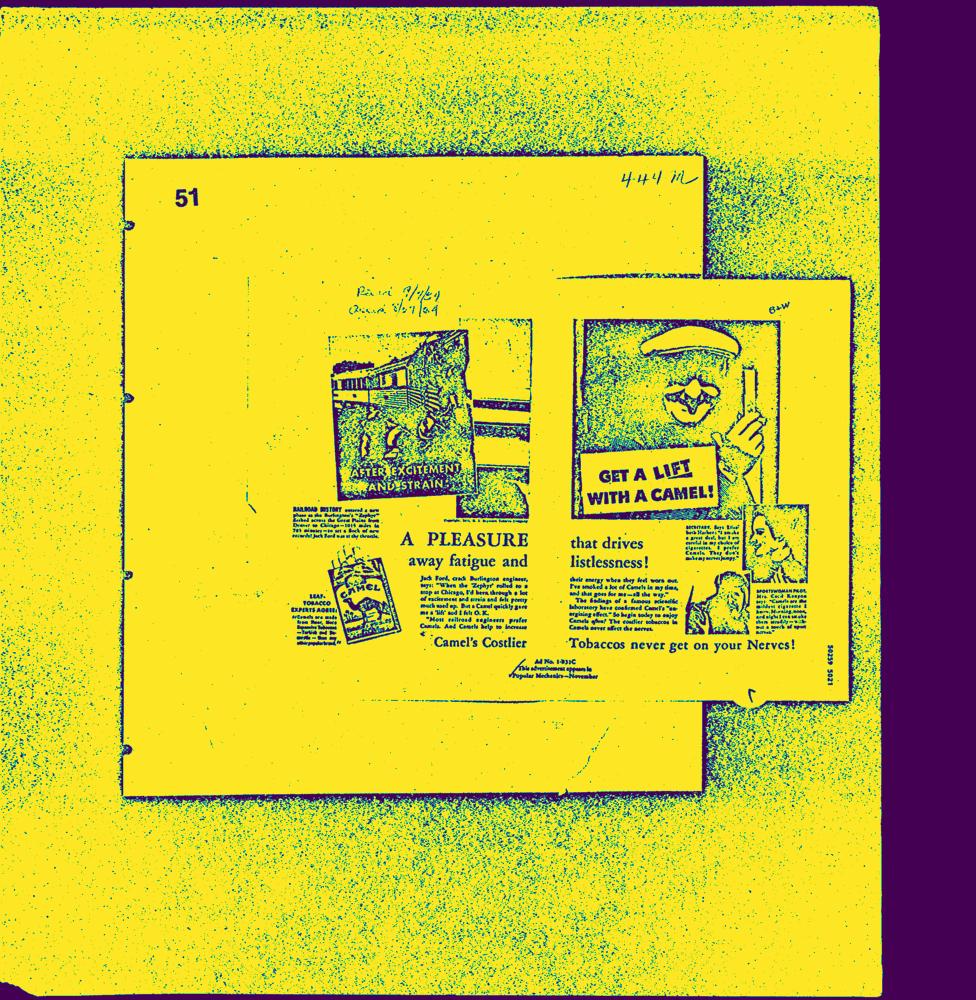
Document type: AD